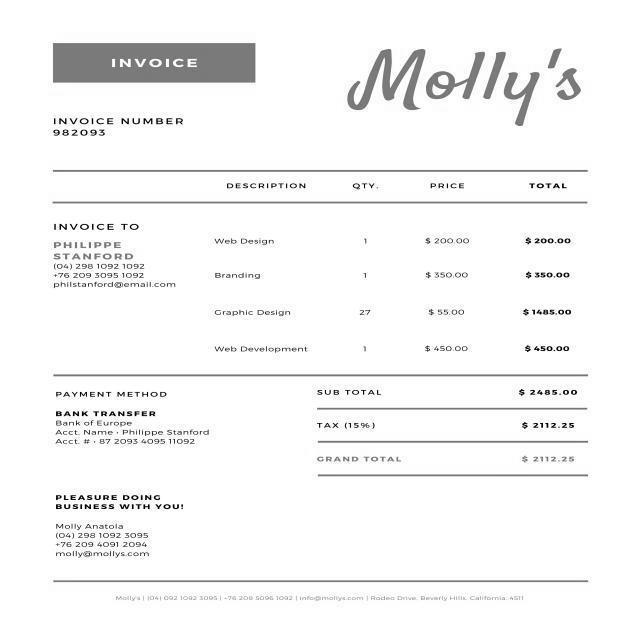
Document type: Invoice